Question: Which state is mentioned in the document?
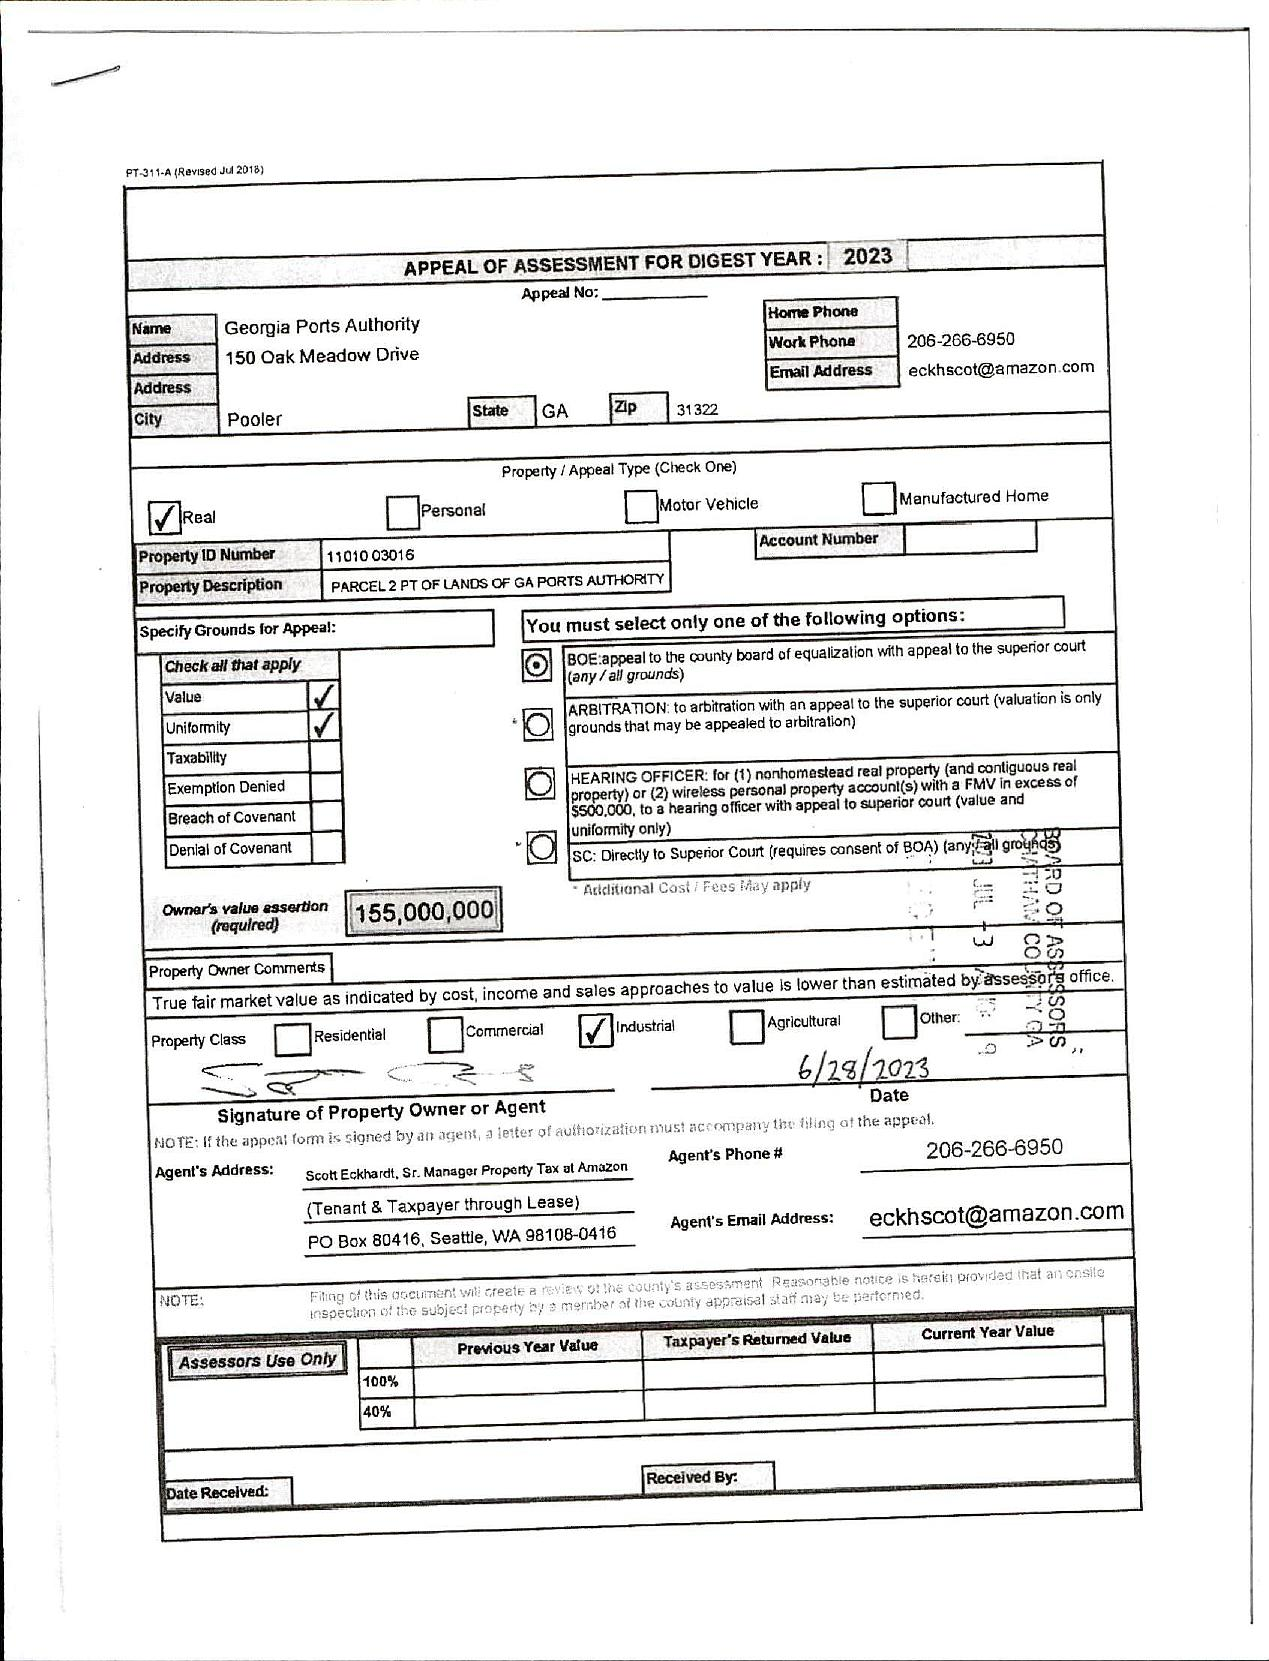
Answer: "GA"